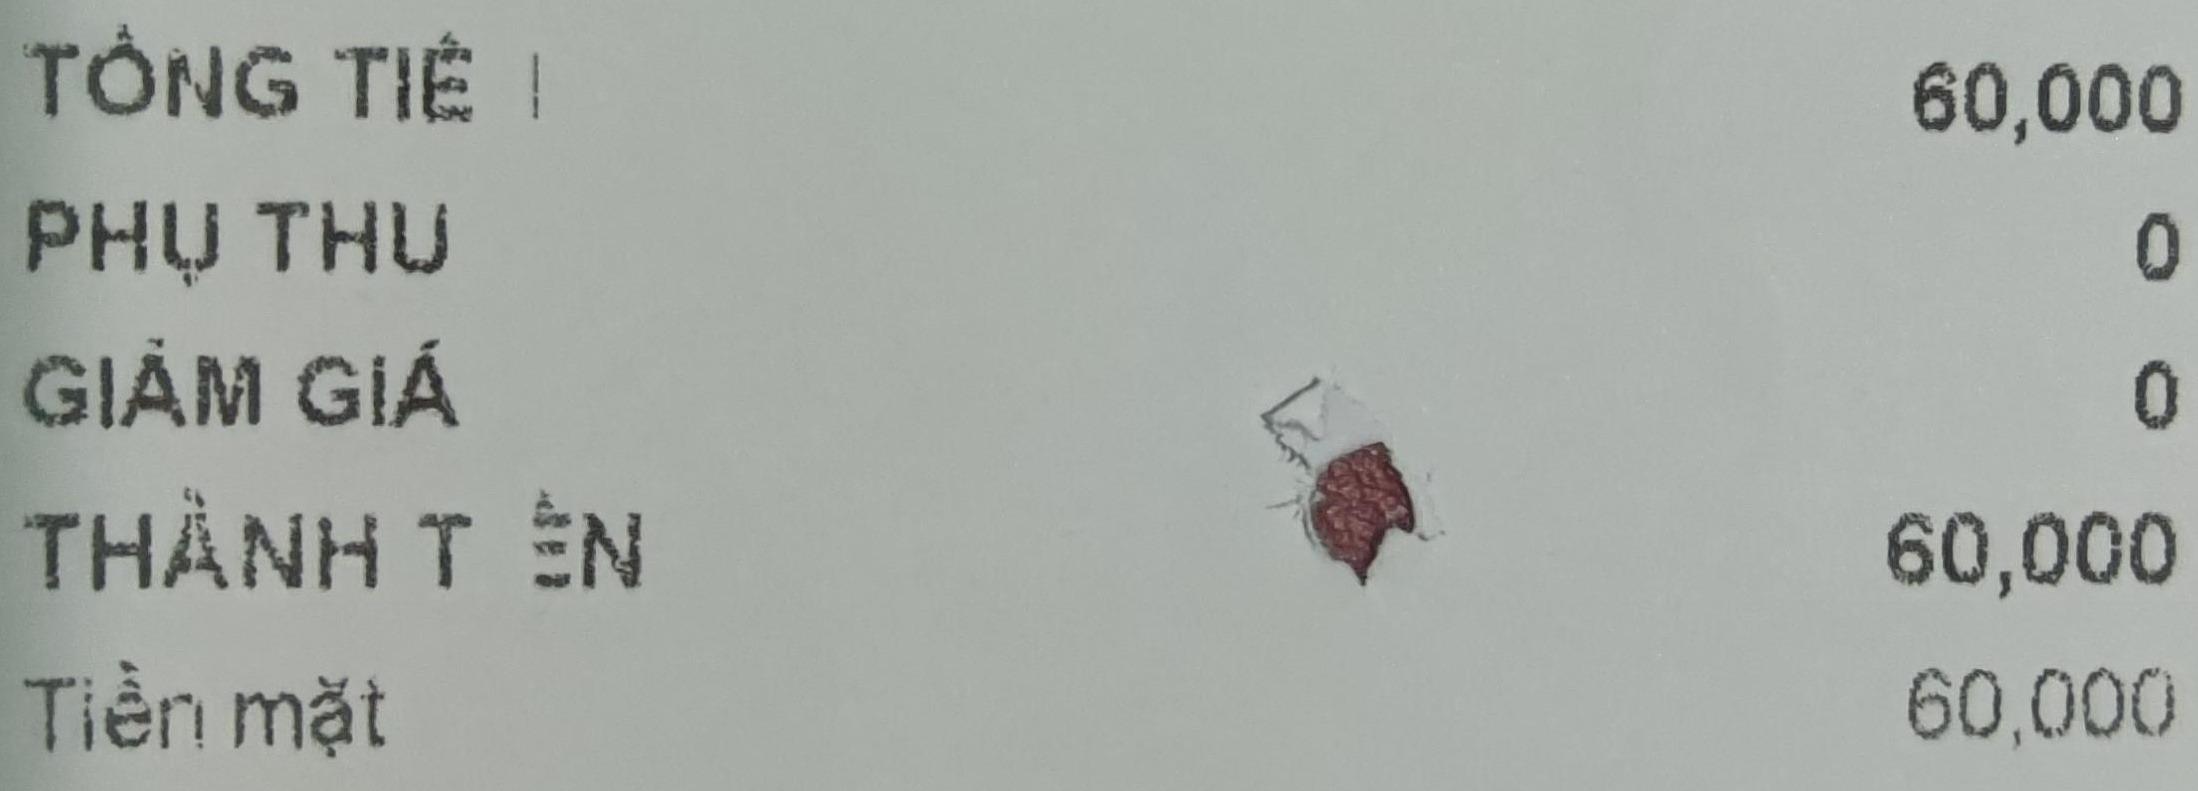
<table>
<tr>
<td>TỔNG TIỀN</td>
<td>60,000</td>
</tr>
<tr>
<td>PHỤ THU</td>
<td>0</td>
</tr>
<tr>
<td>GIẢM GIÁ</td>
<td>0</td>
</tr>
<tr>
<td>THÀNH TIỀN</td>
<td>60,000</td>
</tr>
<tr>
<td>Tiền mặt</td>
<td>60,000</td>
</tr>
</table>